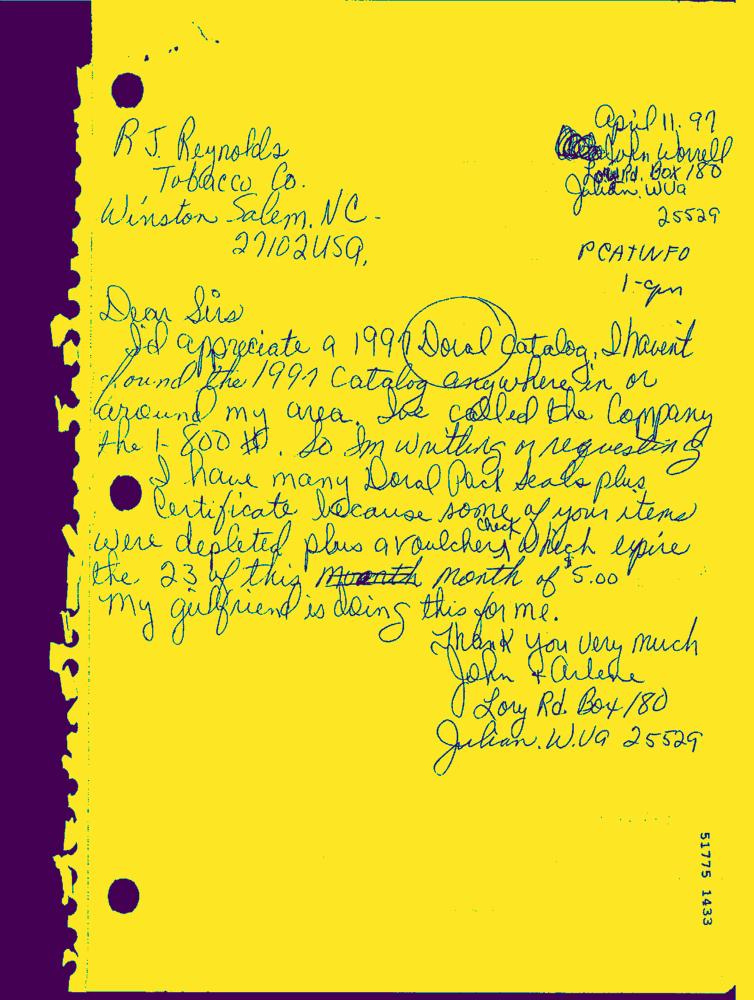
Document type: Hand-Written